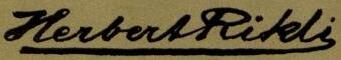
Signature of: herbert rikli